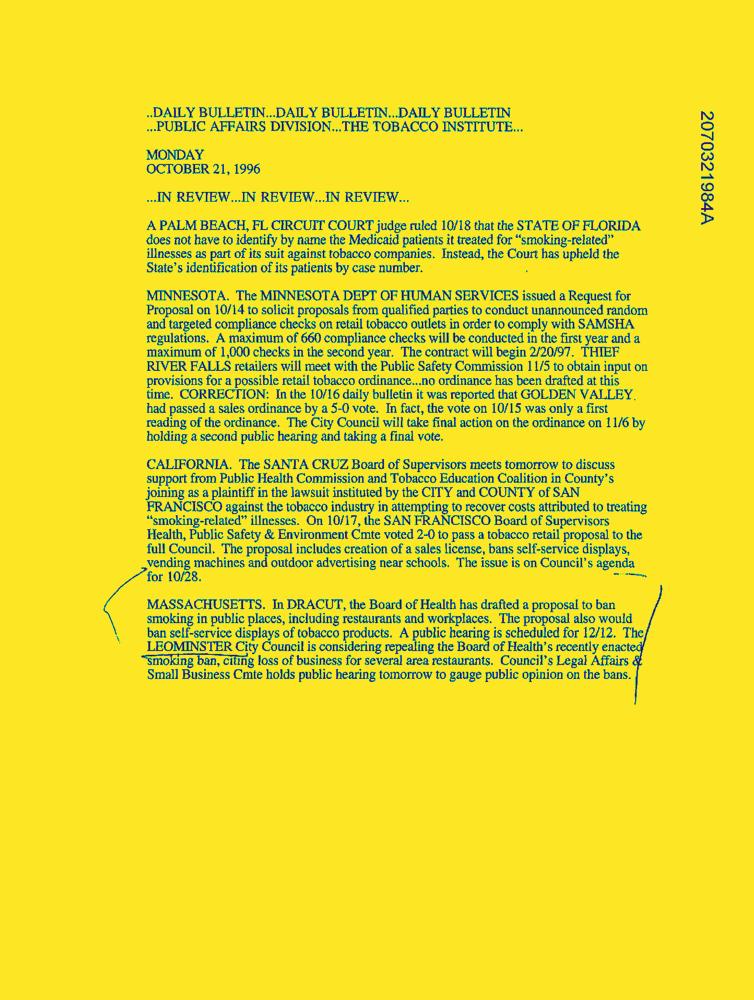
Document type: News-Article